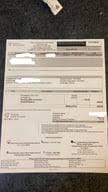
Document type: Invoice